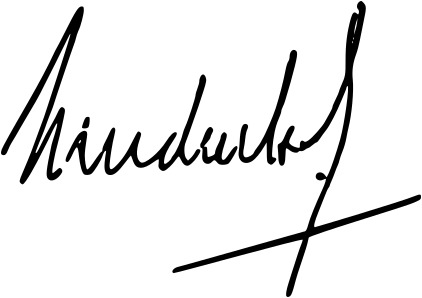
Signature of: roberto eduardo viola